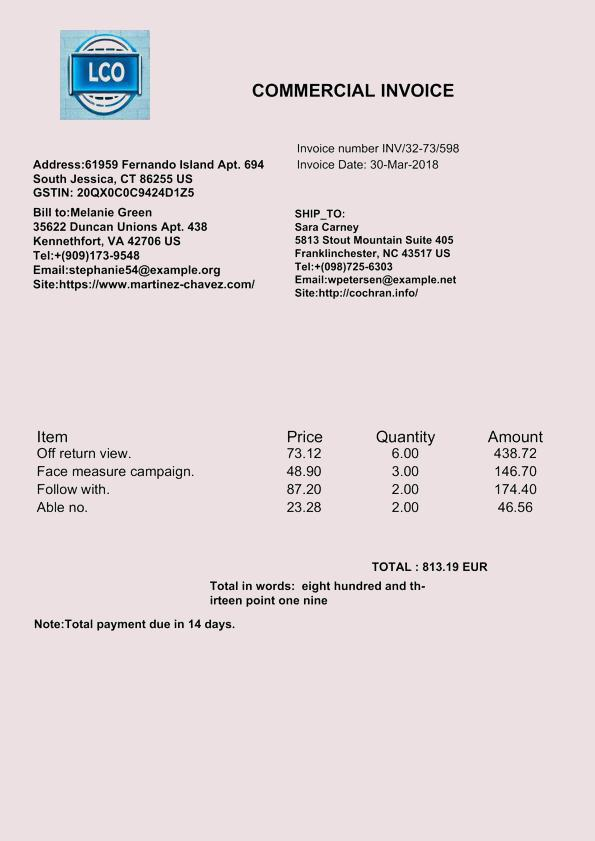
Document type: Invoice